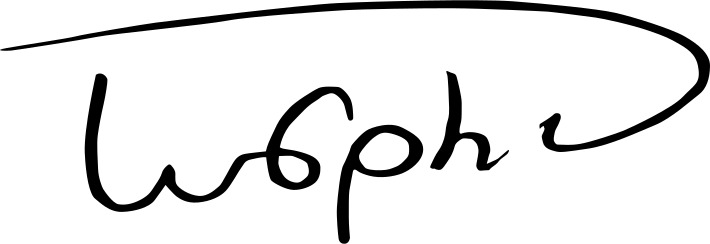
Signature of: sandra roelofs